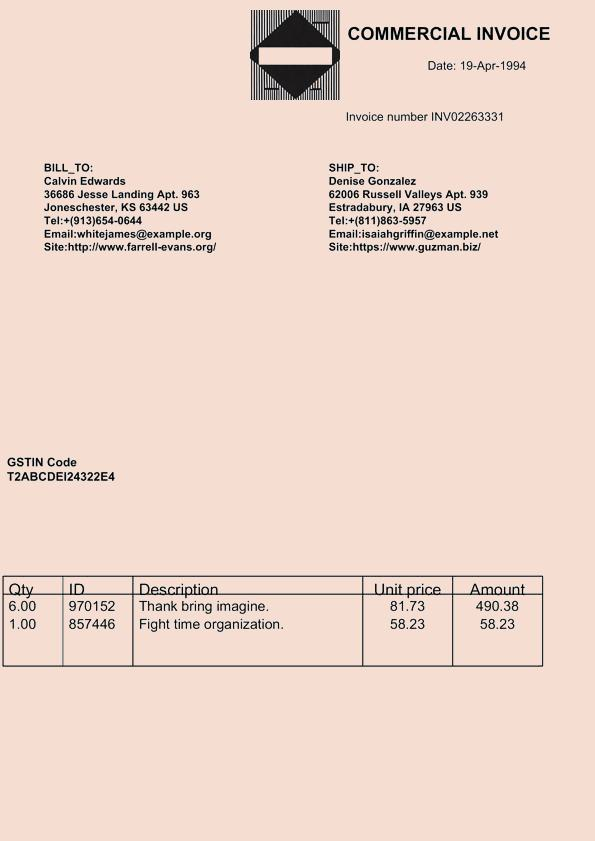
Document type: Invoice